Question: Explain the disease:
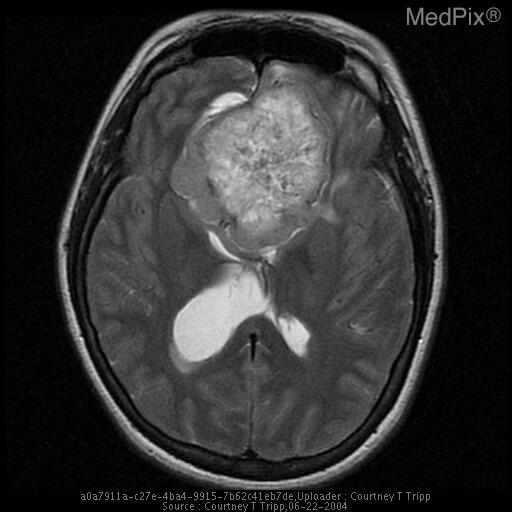
Answer: The disease is discussed as: Epidemiology and Location
Meningiomas comprise approximately 20% of adult intracranial tumors, have a female predominance, and occur most often during middle and older ages.  They may be found in intracranial and intraspinal compartments.  In the head, meningiomas are most commonly located in frontal, parasagittal, and parietal convexities (50% of cases). Less than 10% of tumors are infratentorial; multiple meningiomas occur less than 10% of the time.  Clinical presentation is varied, depending on particular structures compressed by the mass. Headache and visual changes are frequently reported.  A large number of patients with meningiomas are asymptomatic.

Origins, Growth, and Histology
The majority of meningiomas are histologically benign tumors, arising from the cap cells of the arachnoid layer. In many cases, serial imaging studies have revealed a cessation of growth after the time of initial tumor detection. These tumors project inward from the dura, and can cause clinically significant effects due to compression of surrounding neurological structures.  A variety of classification systems based on cytology and histopathology are used with meningiomas.  While the overwhelming majority of meningiomas are histologically benign, the malignant type may result in rapid, widespread infiltration with small (microscopic) "finger" projections into adjacent cortex.  In patients with malignant meningiomas, marked deficits in physical and mental status may culminate in death.

Radiological Findings
Plain films may reveal hyperostosis, erosion, or calcification adjacent to tumor site.  Noncontrast CT's of meningiomas often reveal sharply demarcated, rounded, homogenous masses with slightly increased density when compared to surrounding cortex.  Up to 10% of meningiomas may appear isodense with respect to surrounding brain.  CT may reveal focal cerebral atrophy, edema, or widening of subarachnoid spaces, direct effects of tumor compression of surrounding structures.  Contrast enhanced CT most often reveals homogenous enhancement in approximately 85% of cases.

On MRI, T1 images are often hypo- or isointense; T2 images often reveal isointense or slightly hyperintense masses. Gadolinium increases signal intensity of meningiomas. A  "dural tail" consisting of tissue tapering into the dura may be appreciated.  Imaging studies may reveal extension of mass into cortical structures, or invasion of the calvarium. Angiography often reveals a homogenous, hypervascular pattern.

Treatment Options
A variety of clinical and experimental treatment options exist, including surgery, radiotherapy, stereotactic radiosurgery, brachytherapy, chemotherapy, and hormonal therapy.  Resection is the most widely utilized treatment option, although advanced age, concern about loss of neurological function due to surgery, advanced age, and being a poor surgical candidate preclude some from surgical options. Tumor embolization may be employed 3-5 days prior to surgery in an attempt to decrease blood supply to the meningioma. Recurrence of tumor is a possibility after resection. Complete removal of initial tumor and all affected bone results in recurrence rates of less than 10%.

Radiotherapy is often employed during the presurgical period.  Likewise radiotherapy after incomplete resection of a meningioma may be of considerable benefit to patients. Stereotactic radiosurgery with a "gamma knife" has shown decrease in tumor size in approximately 50% of cases.  Since this technology is relatively new, long term outcome of gamma knife therapy is not known. Brachytherapy with iodine-125 has been described in the literature; long term outcomes have yet to be determined. Medical treatment options include recommendations of anticonvulsant prophylaxis in patients with supratentorial masses; corticosteroids to reduce brain swelling may also be warranted.  The use of traditional antineoplastic agents in treating meningiomas has not been met with great success.  Hormonal manipulation may have a beneficial effect on stopping tumor growth; research this area continues.